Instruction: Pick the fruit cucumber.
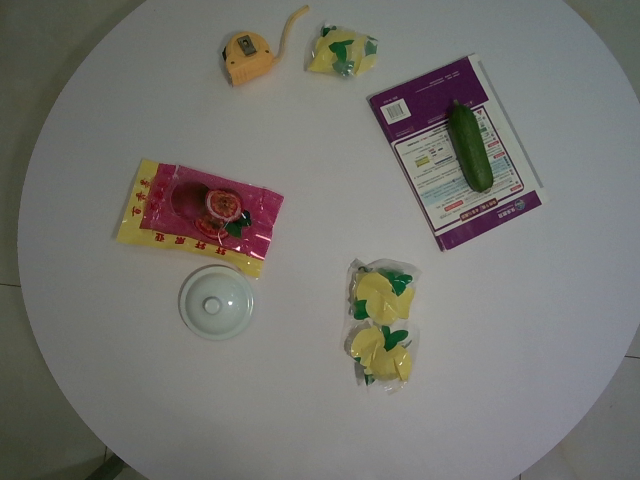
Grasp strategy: vertical